Question: What is the earliest payment due date mentioned in the document?
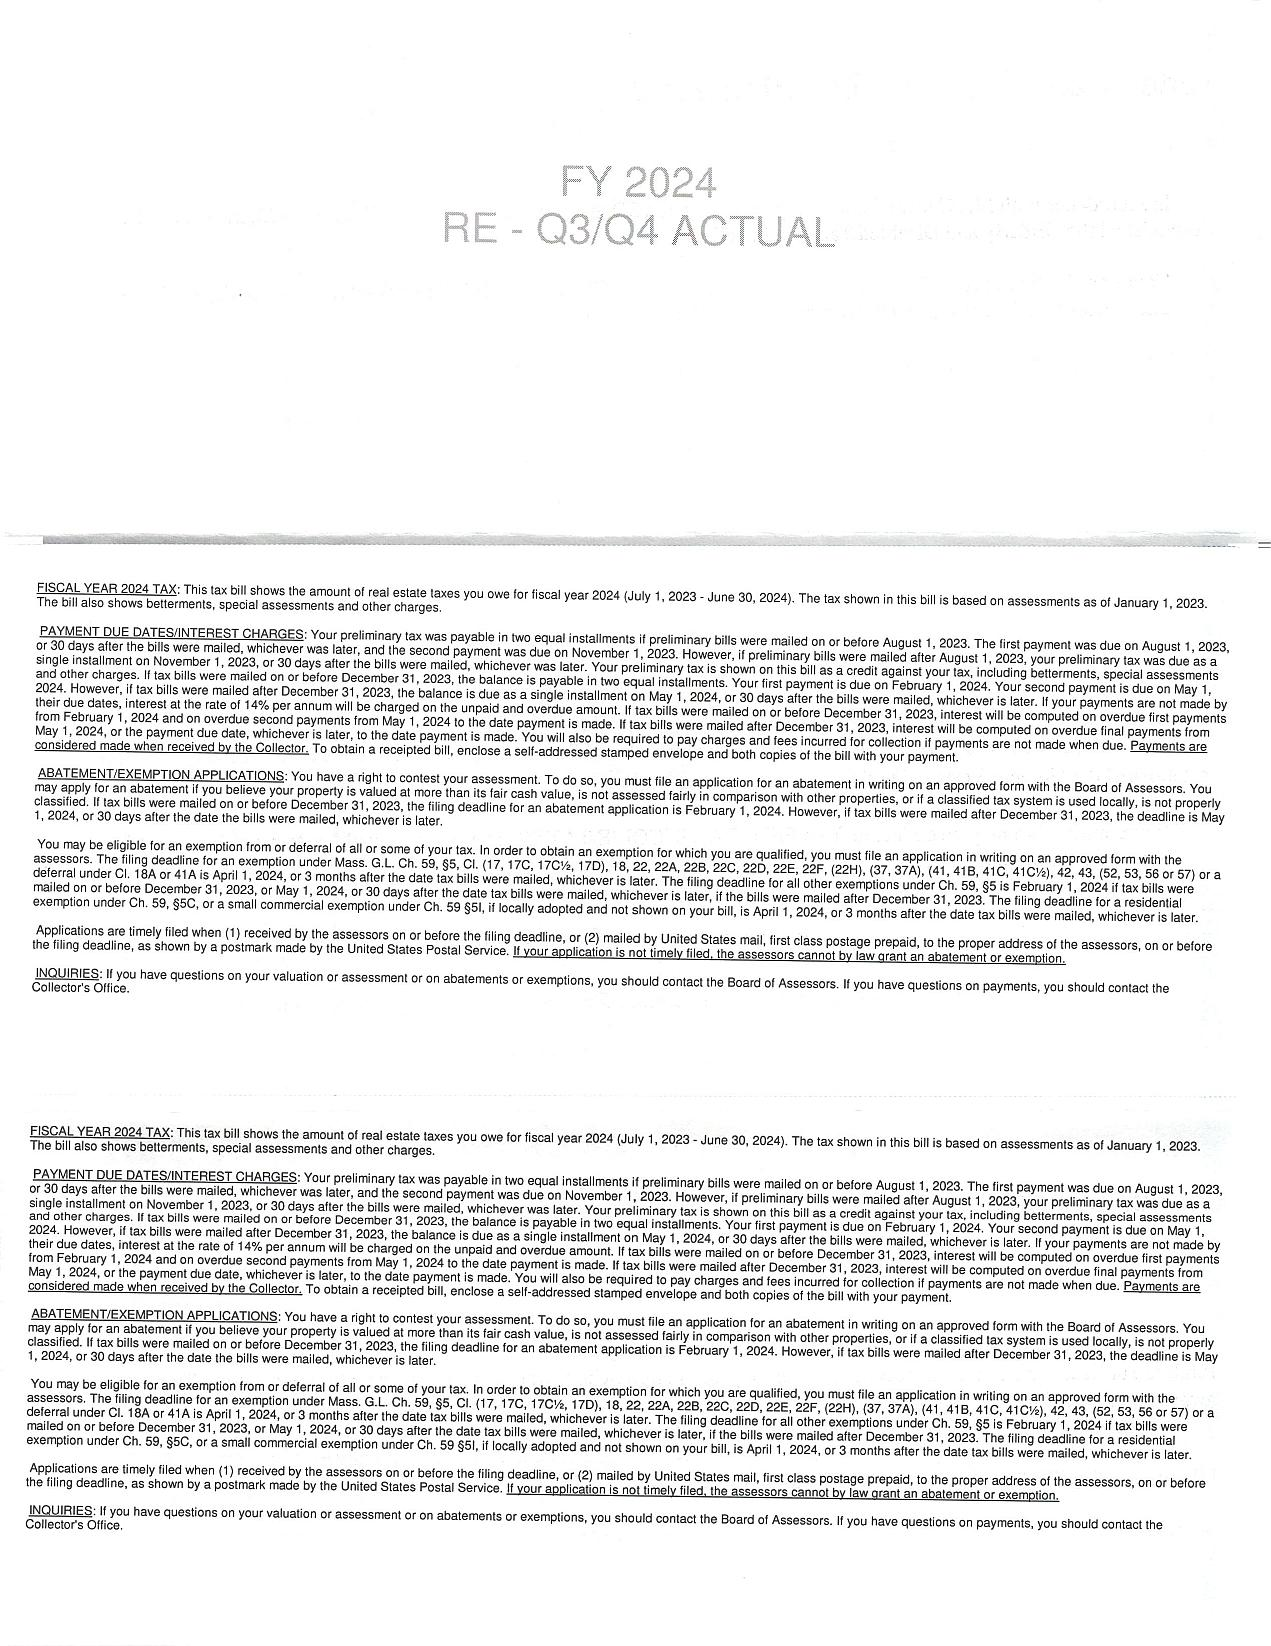
Answer: "1-Aug-23"